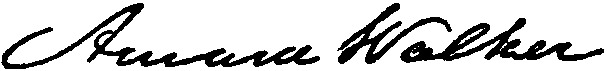
Signature of: amasa walker